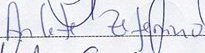
Signature of: arlete zeferino